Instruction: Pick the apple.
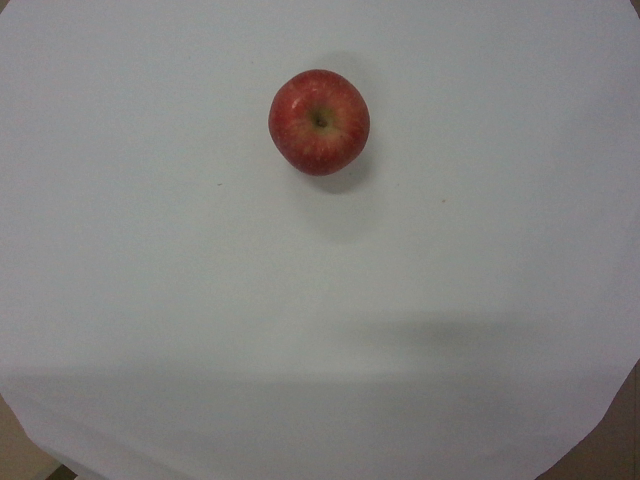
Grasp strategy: vertical